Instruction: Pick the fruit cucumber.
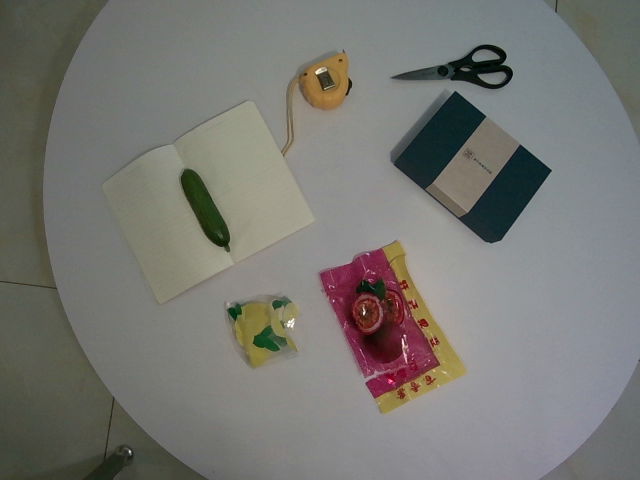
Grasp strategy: vertical